Question: What might the diagnosis be?
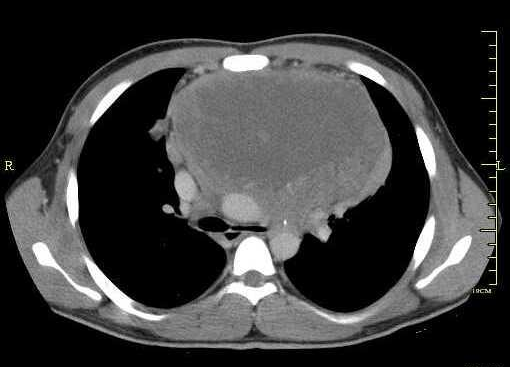
Answer: The possible diagnosis includes Thymoma
Terrible Lymphoma
Thyroid carcinoma
Germ Cell tumor (Teratoma, SGCT, NSGCT).